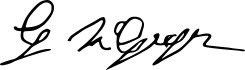
Signature of: gregor mcgregor